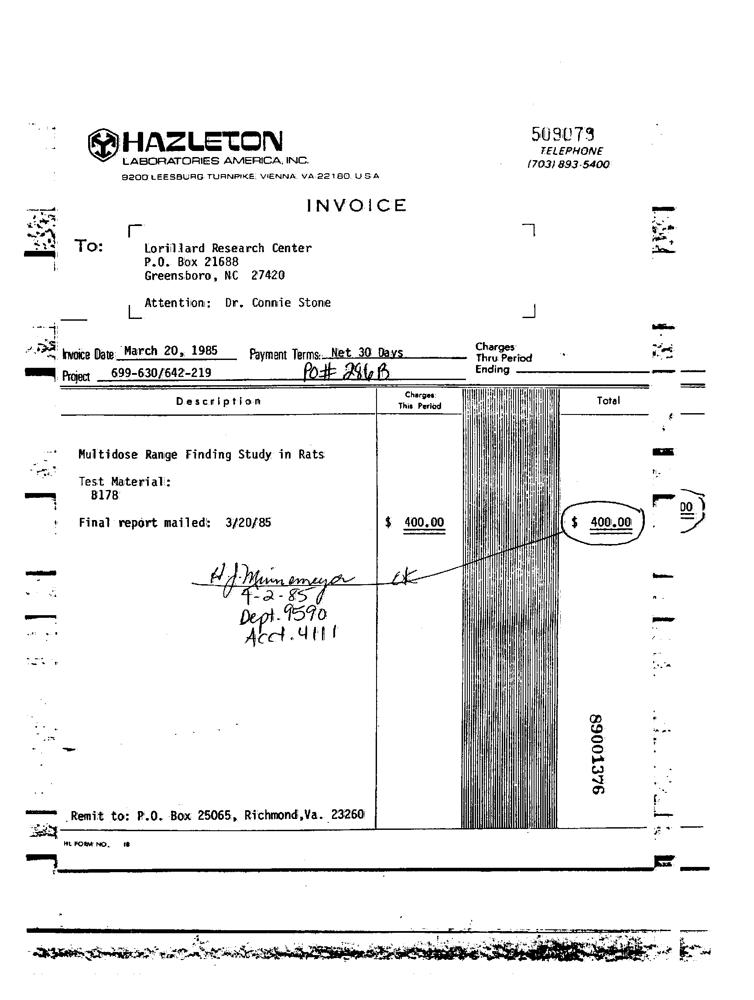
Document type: Invoice